Question: How is the history relevant to the case?
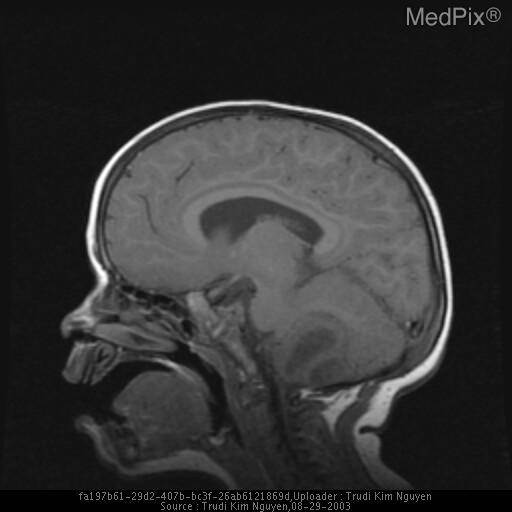
Answer: The patient's history of 21 month old male with high fever, mental status changes and possible seizure. is key in understanding the case.